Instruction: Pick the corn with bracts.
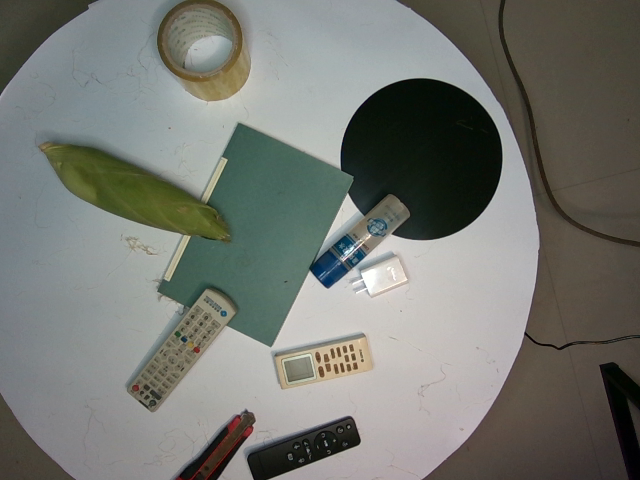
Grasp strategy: vertical